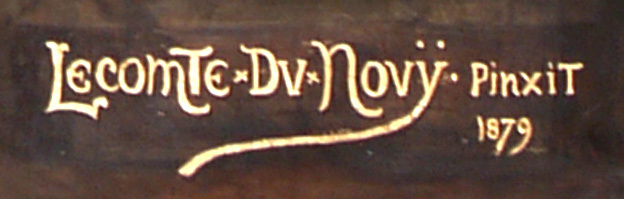
Signature of: jean jules antoine lecomte du nouÿ